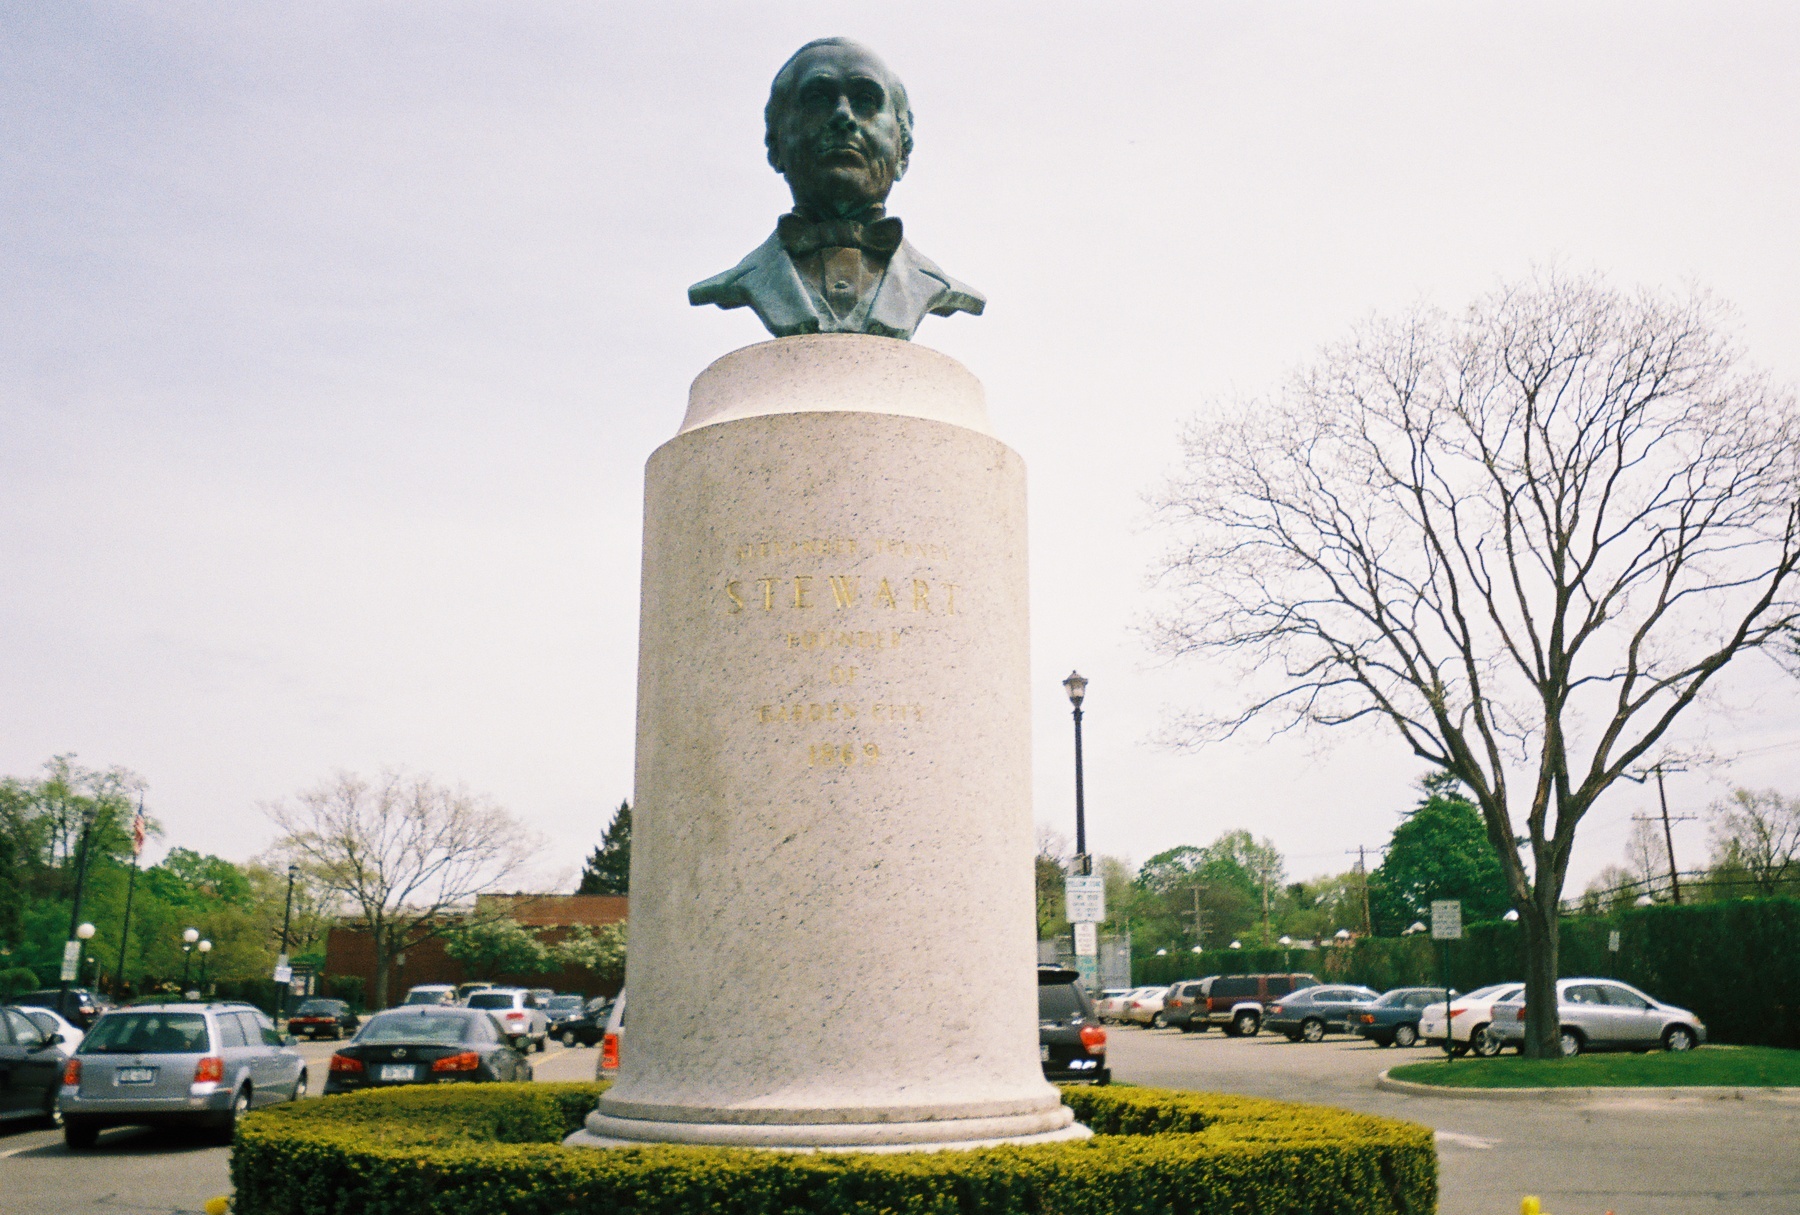
Signature of: granville carter